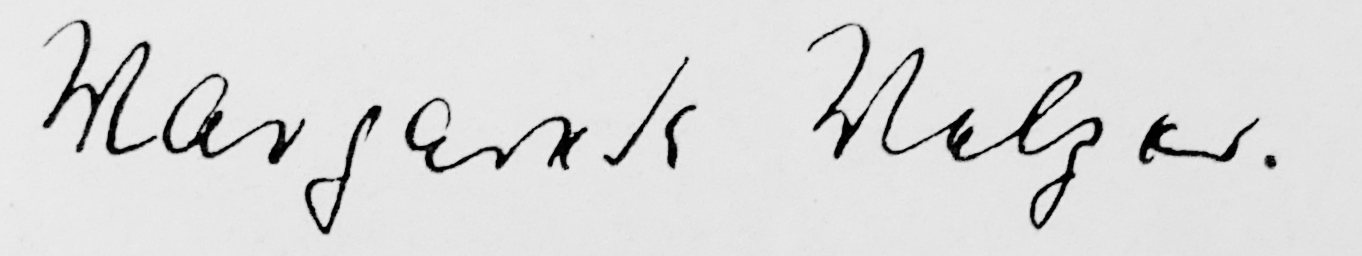
Signature of: margarete melzer